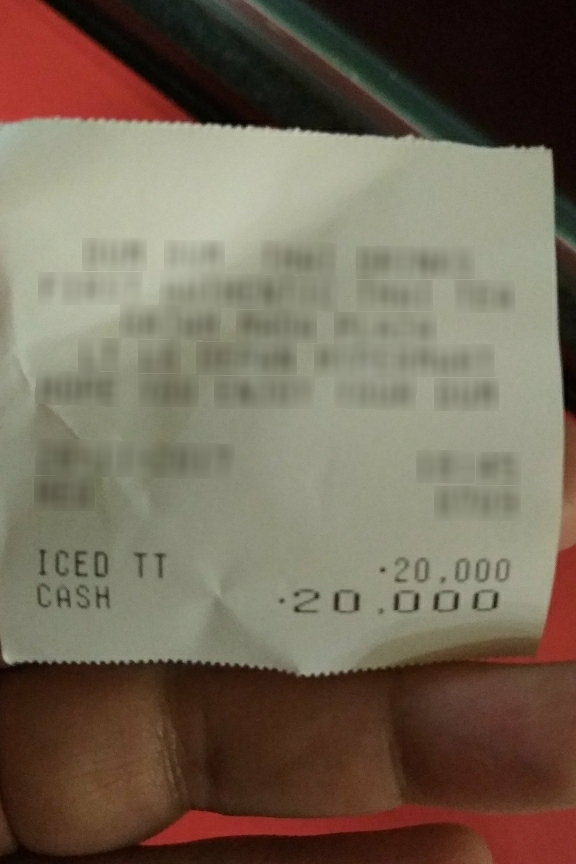
Number of items: 2
OCR text regions:
text: ICED
text: TT
text: 20,000
text: CASH
text: 20,000